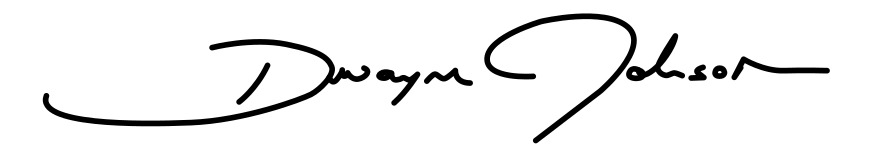
Signature of: dwayne johnson